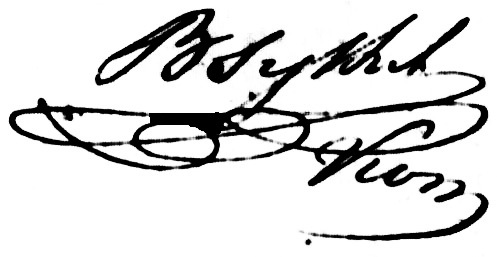
Signature of: benon benedykt tykiel